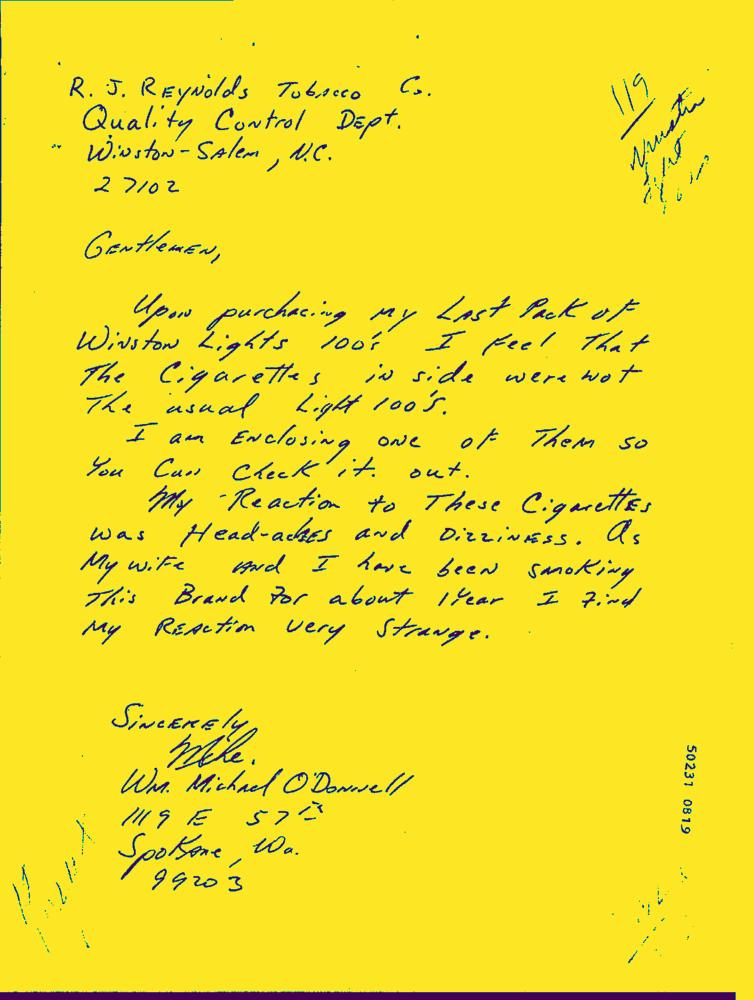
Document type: Hand-Written